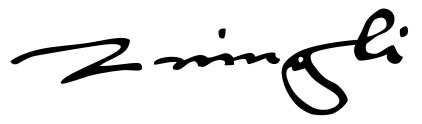
Signature of: huldrych zwingli